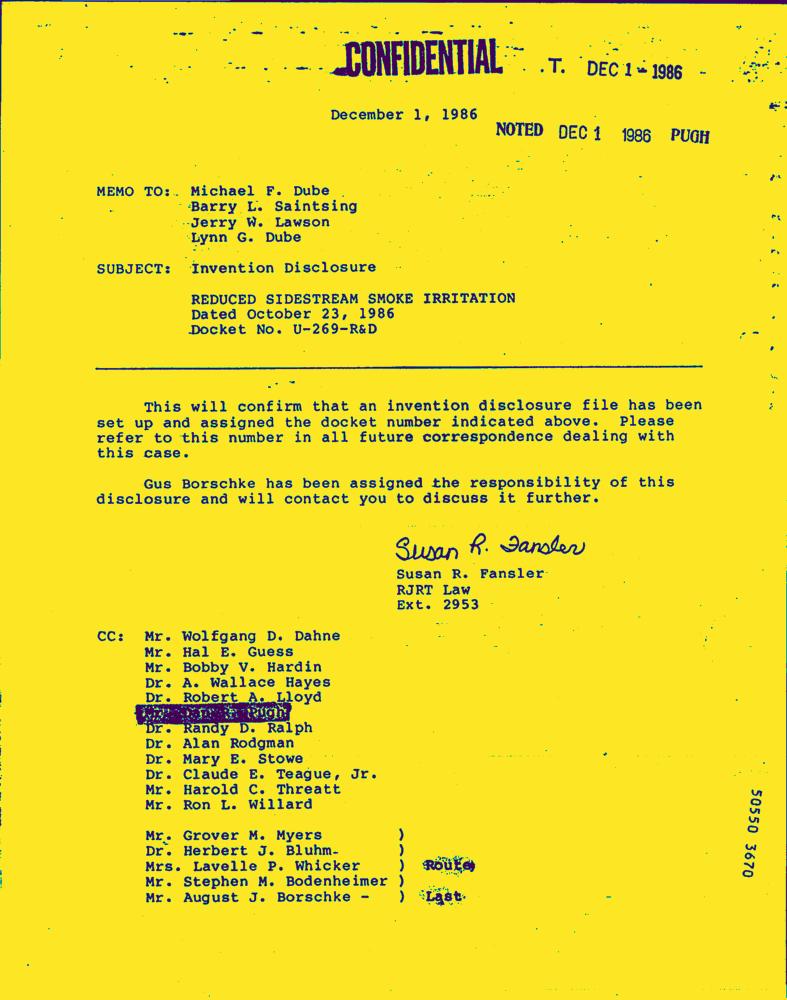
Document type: Letter-Doc